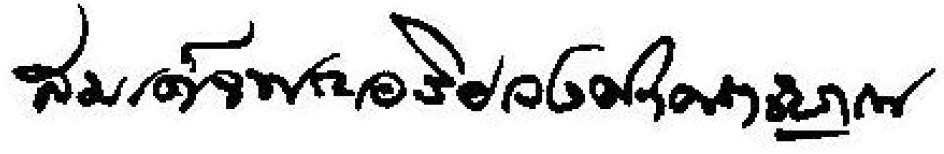
Signature of: ariyavongsagatanana amborn ambaro